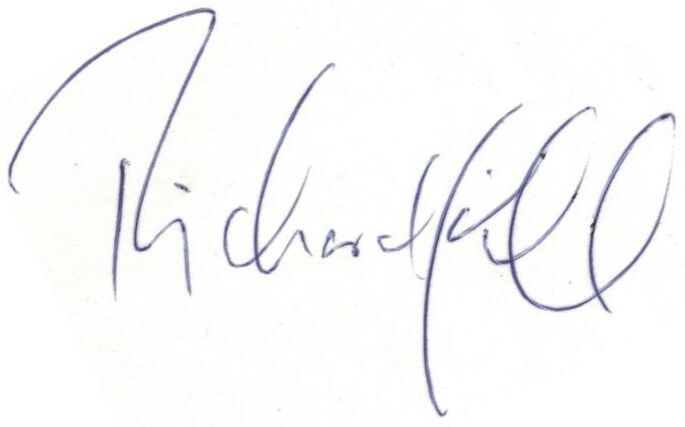
Signature of: richard gill